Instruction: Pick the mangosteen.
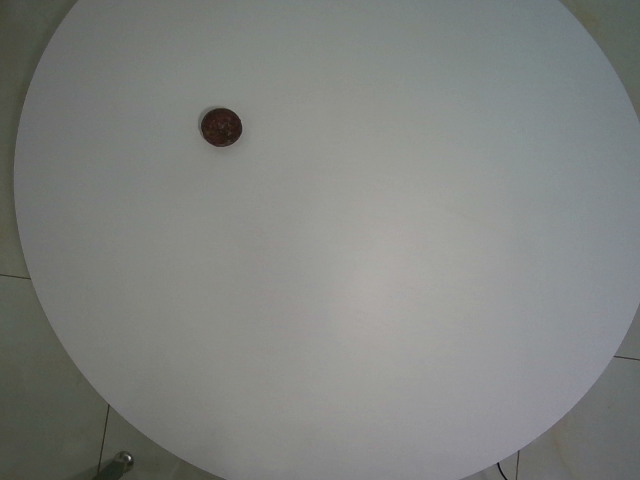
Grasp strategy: vertical